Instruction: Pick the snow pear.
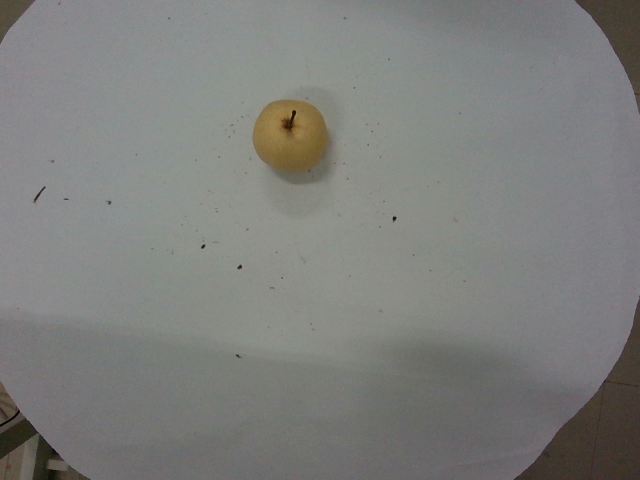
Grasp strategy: vertical